Question: What is the name of the tenant mentioned in the document?
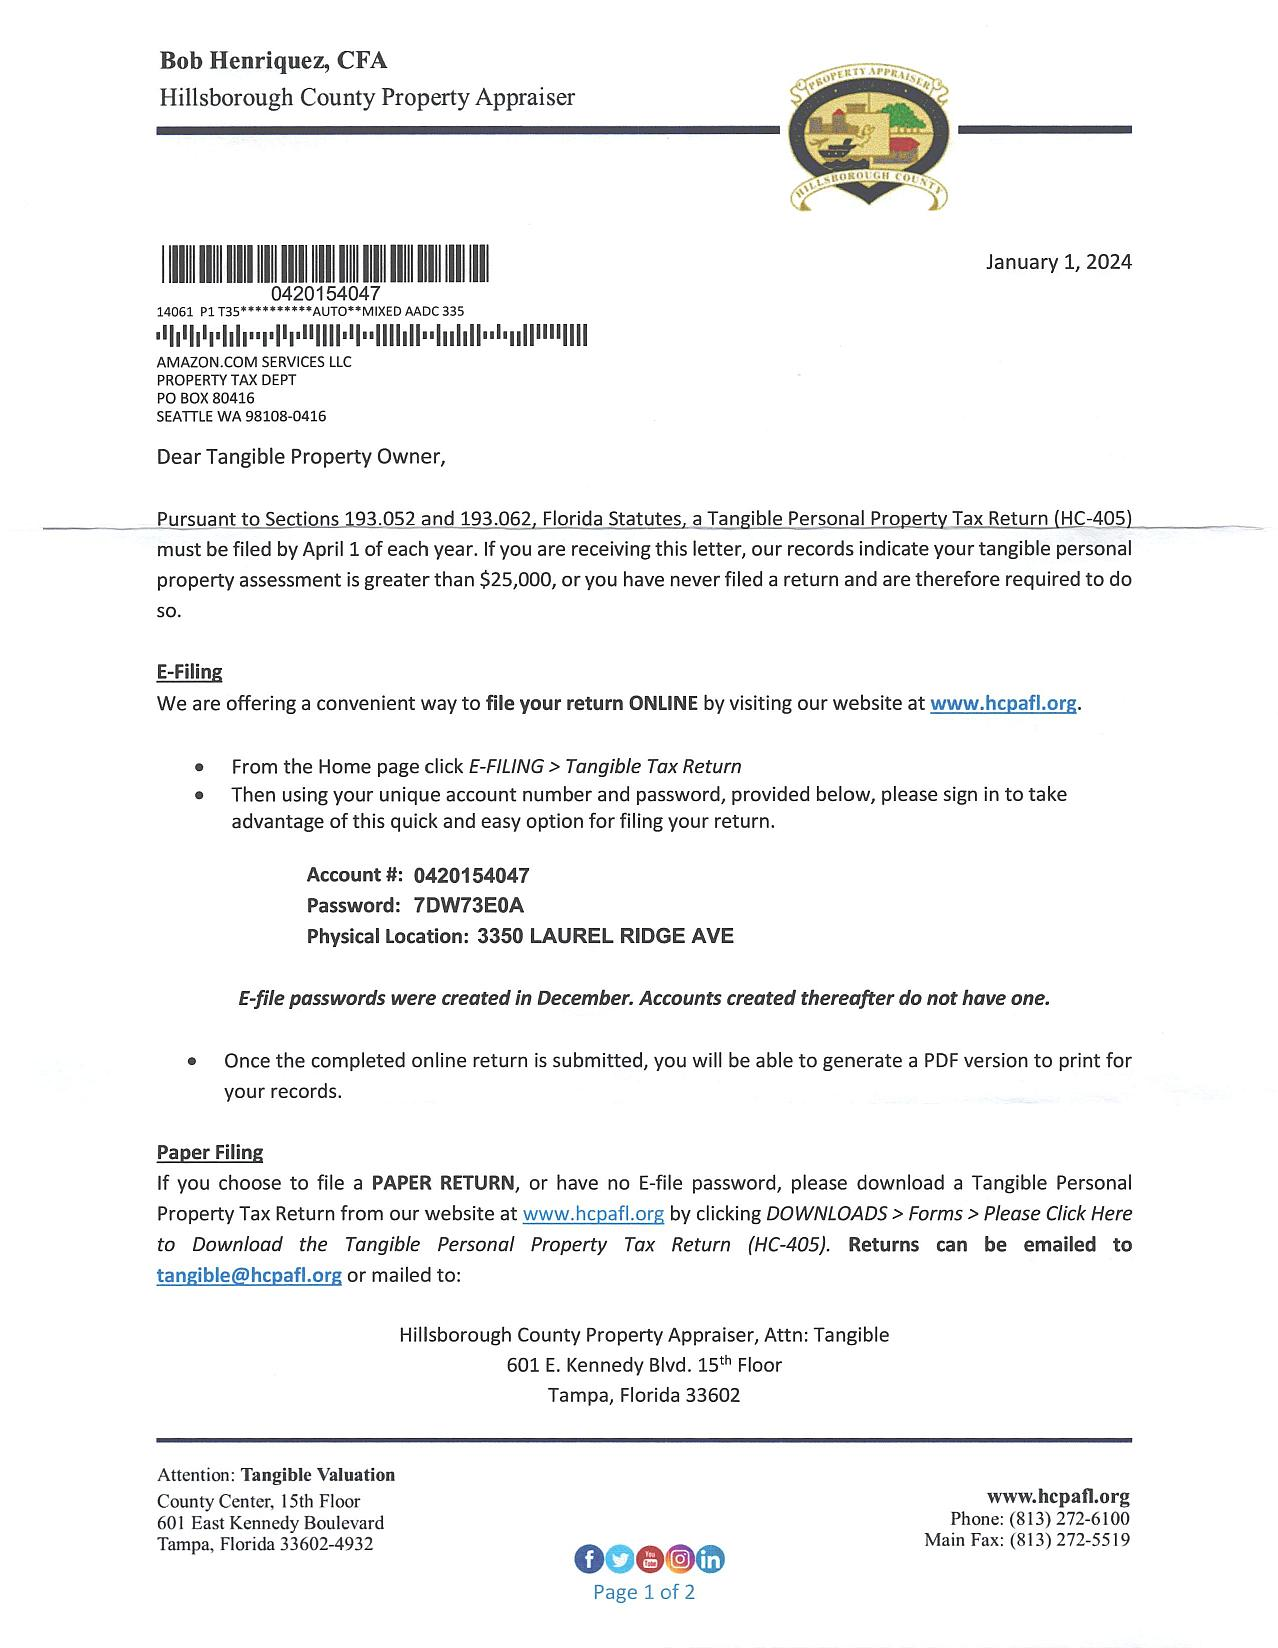
Answer: "AMAZON.COM SERVICES LLC"